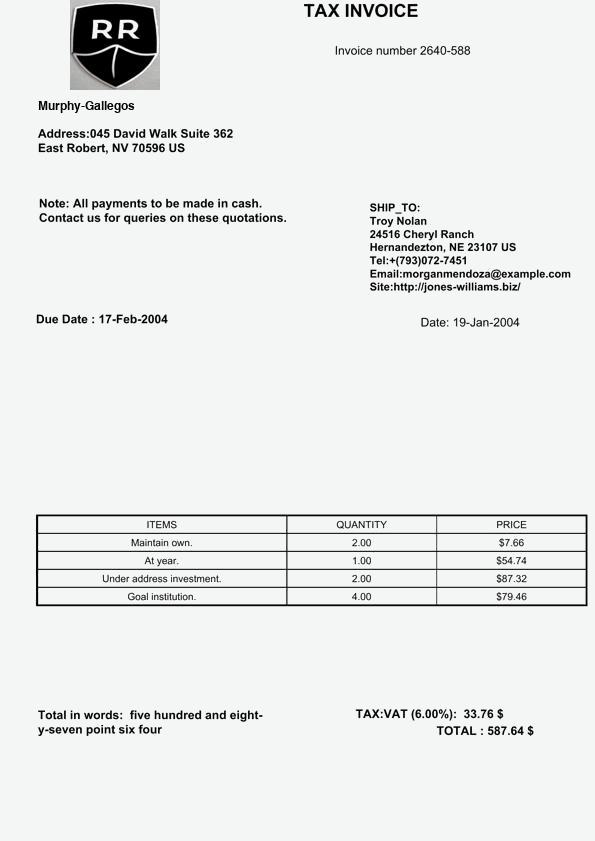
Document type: Invoice